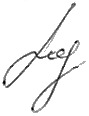
Signature of: valyantsin tsishko